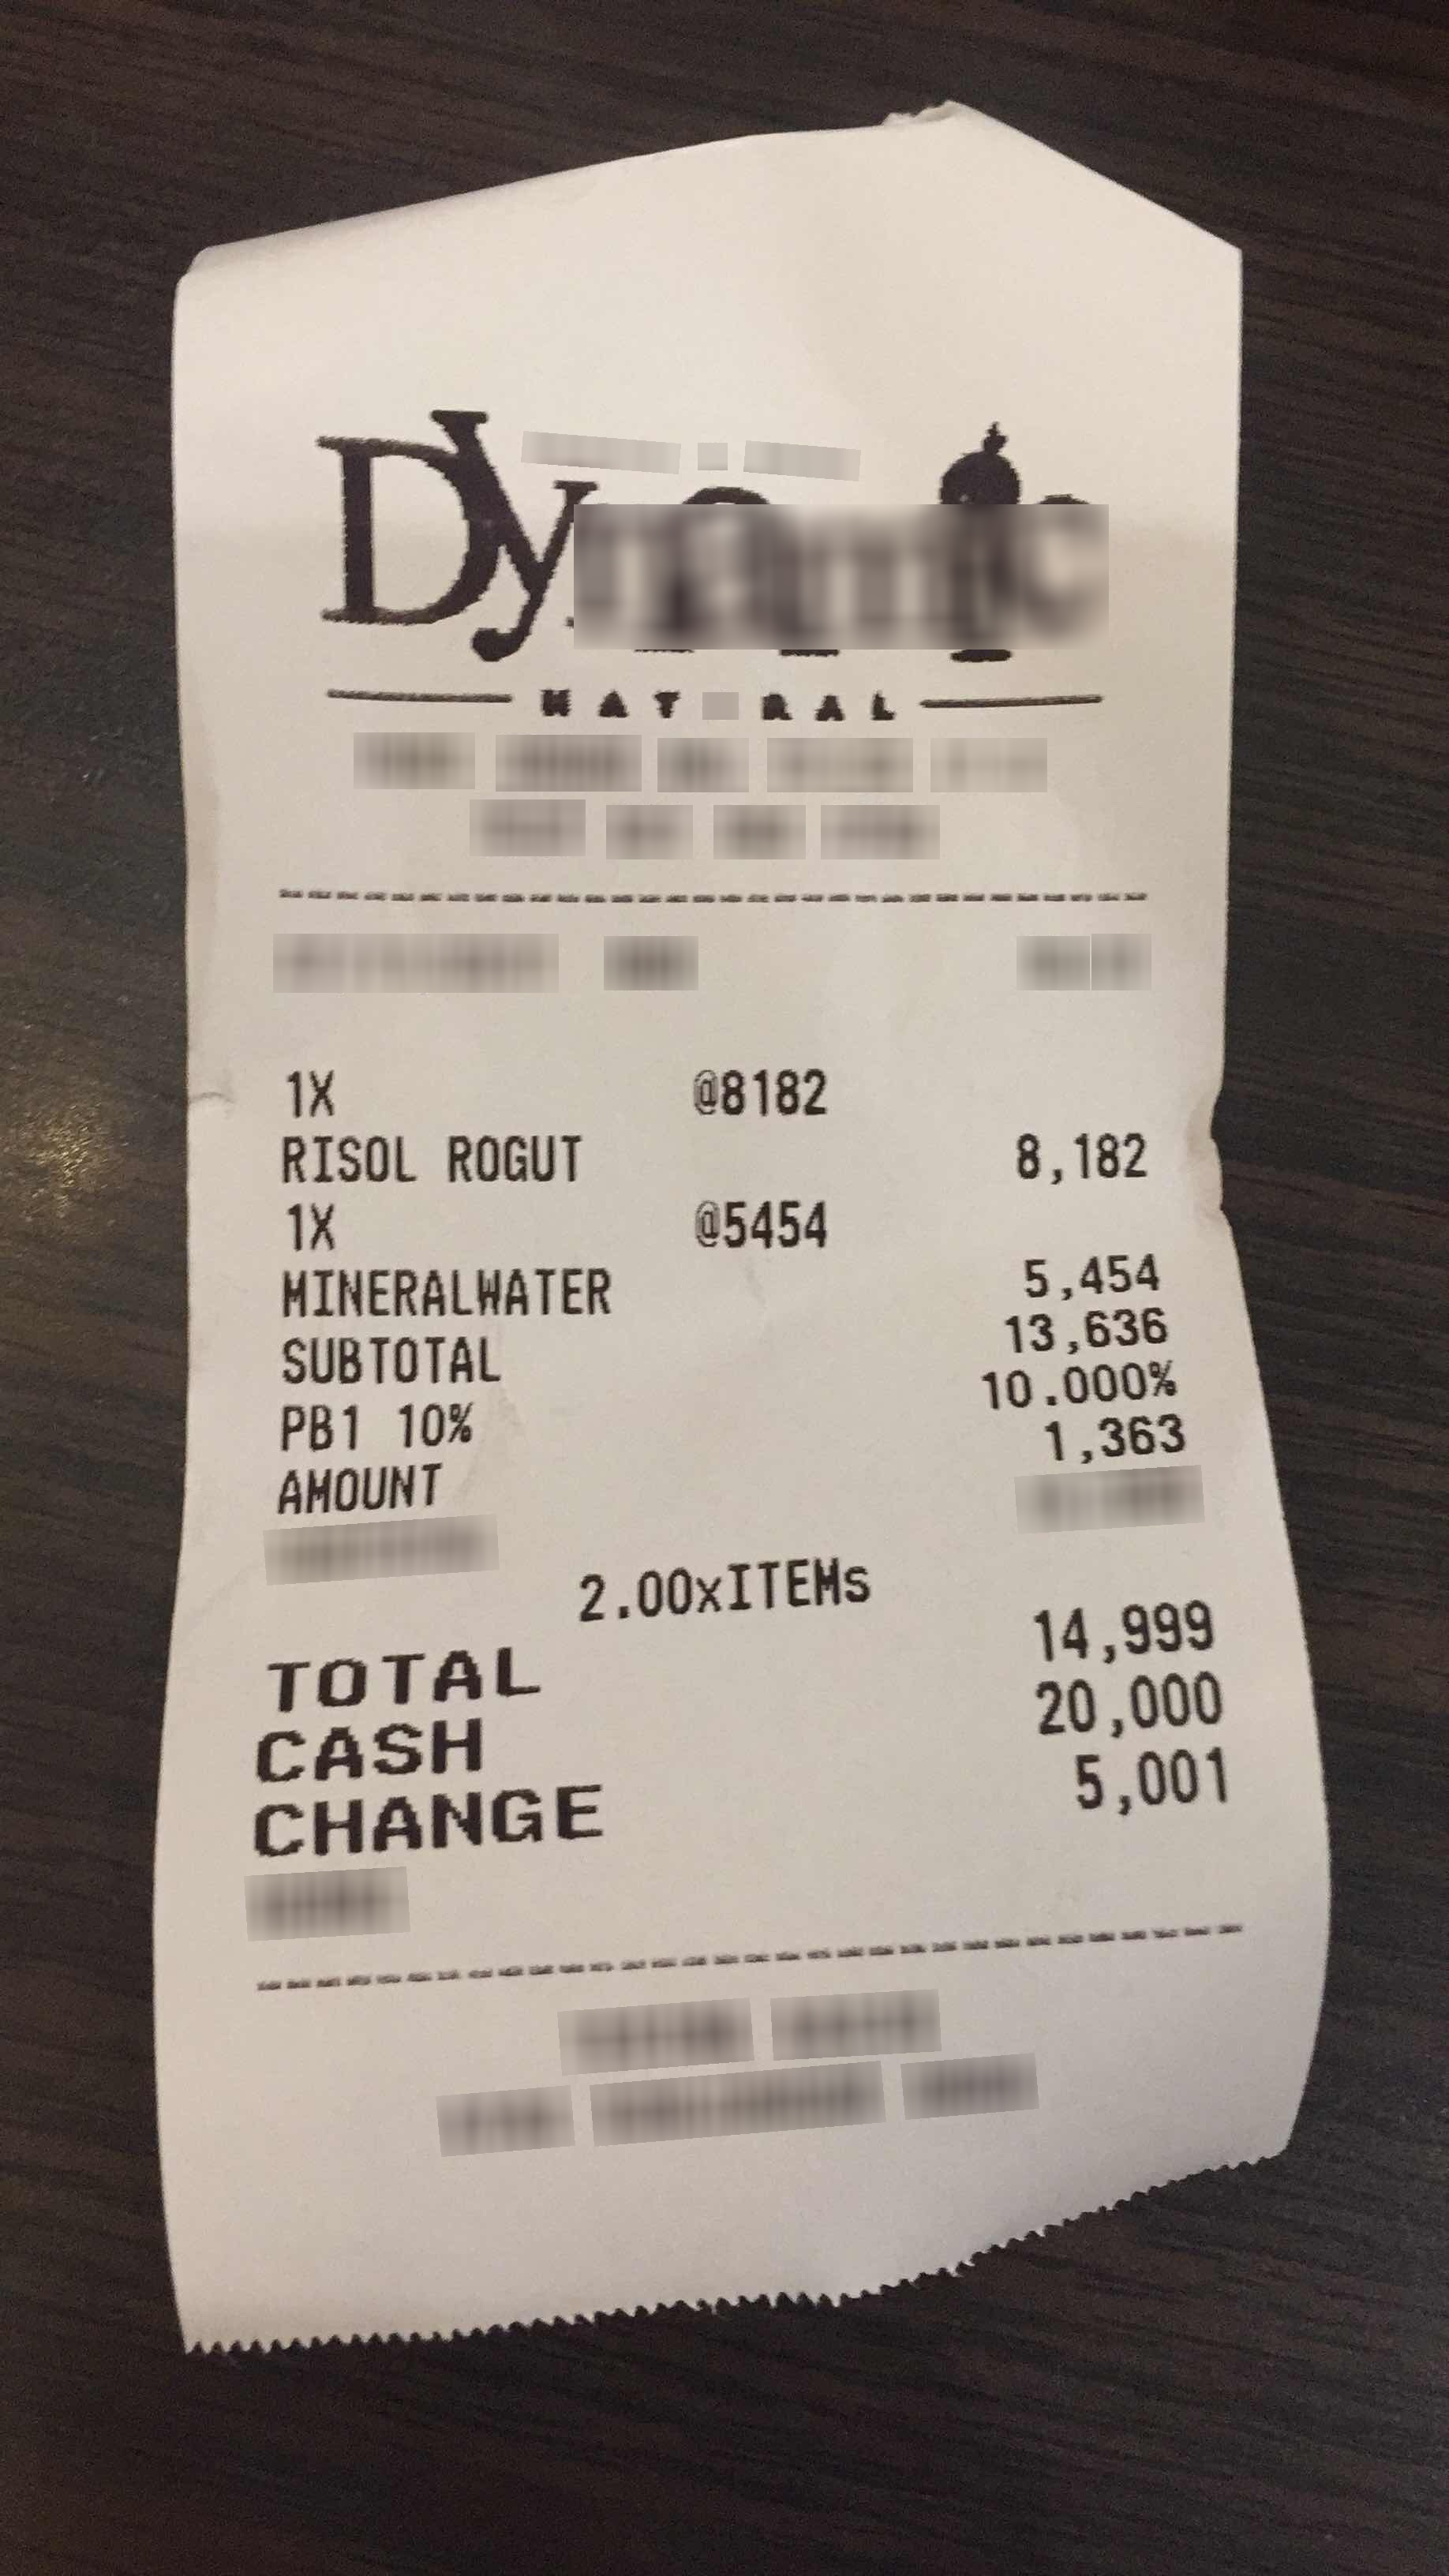
Number of items: 2
Subtotal: 13,636
Tax: 1,363
Total: 14,999
OCR text regions:
text: TOTAL
text: 14,999
text: CASH
text: 20,000
text: CHANGE
text: 5,001
text: 2.00xITEMs
text: SUBTOTAL
text: 13,636
text: PB1
text: 10%
text: 10.000%
text: 1,363
text: AMOUNT
text: 1X
text: @8182
text: RISOL
text: ROGUT
text: 8,182
text: 1X
text: @5454
text: MINERALWATER
text: 5,454